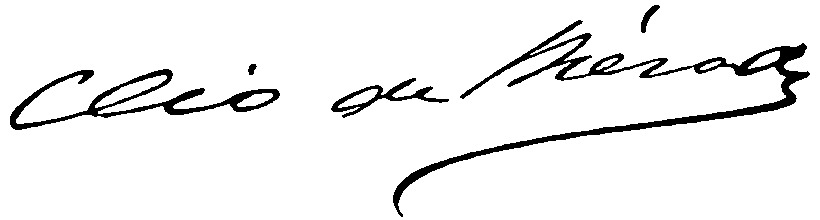
Signature of: cléo de mérode